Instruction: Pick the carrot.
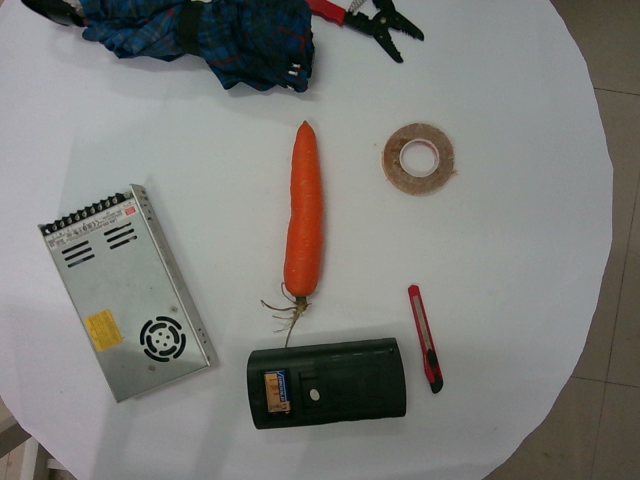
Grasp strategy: vertical